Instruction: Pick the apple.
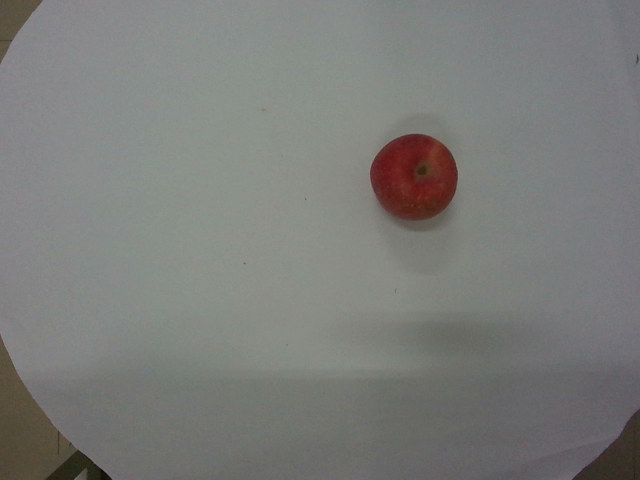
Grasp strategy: vertical